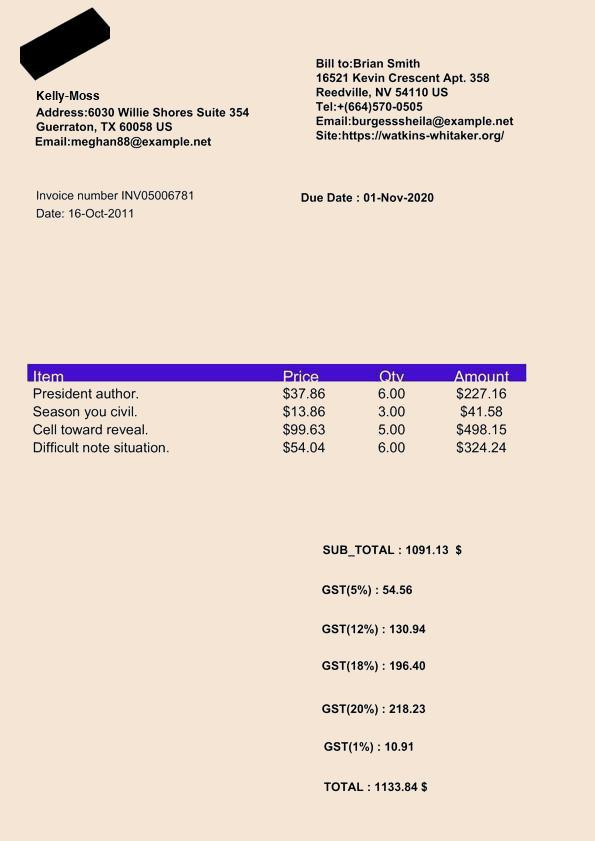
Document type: Invoice